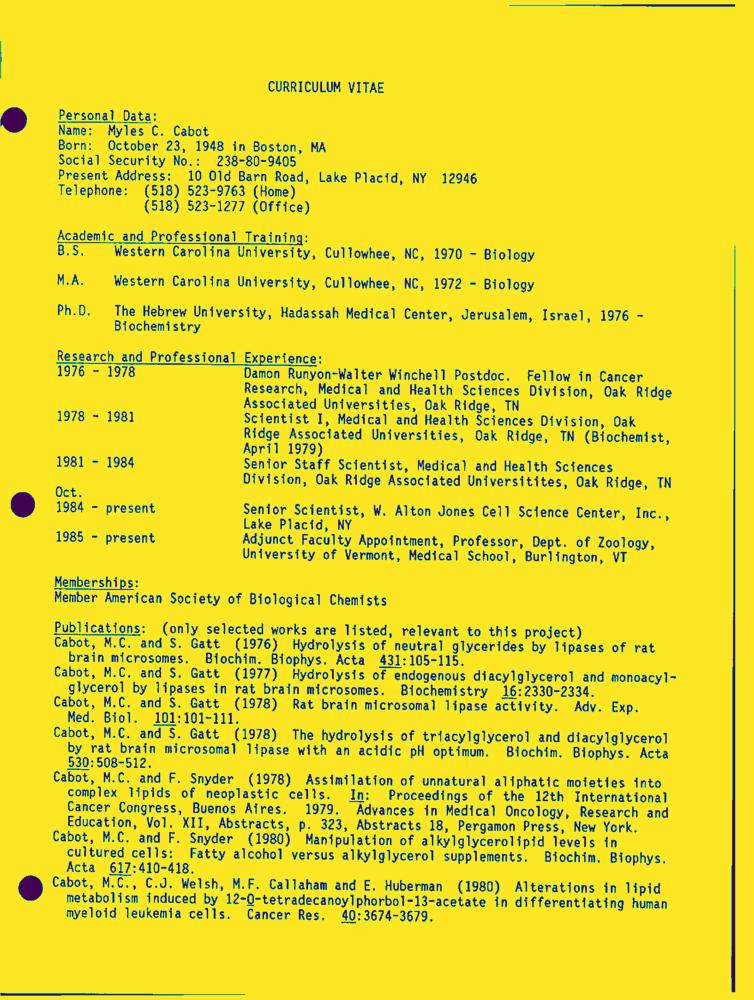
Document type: Resume-Doc